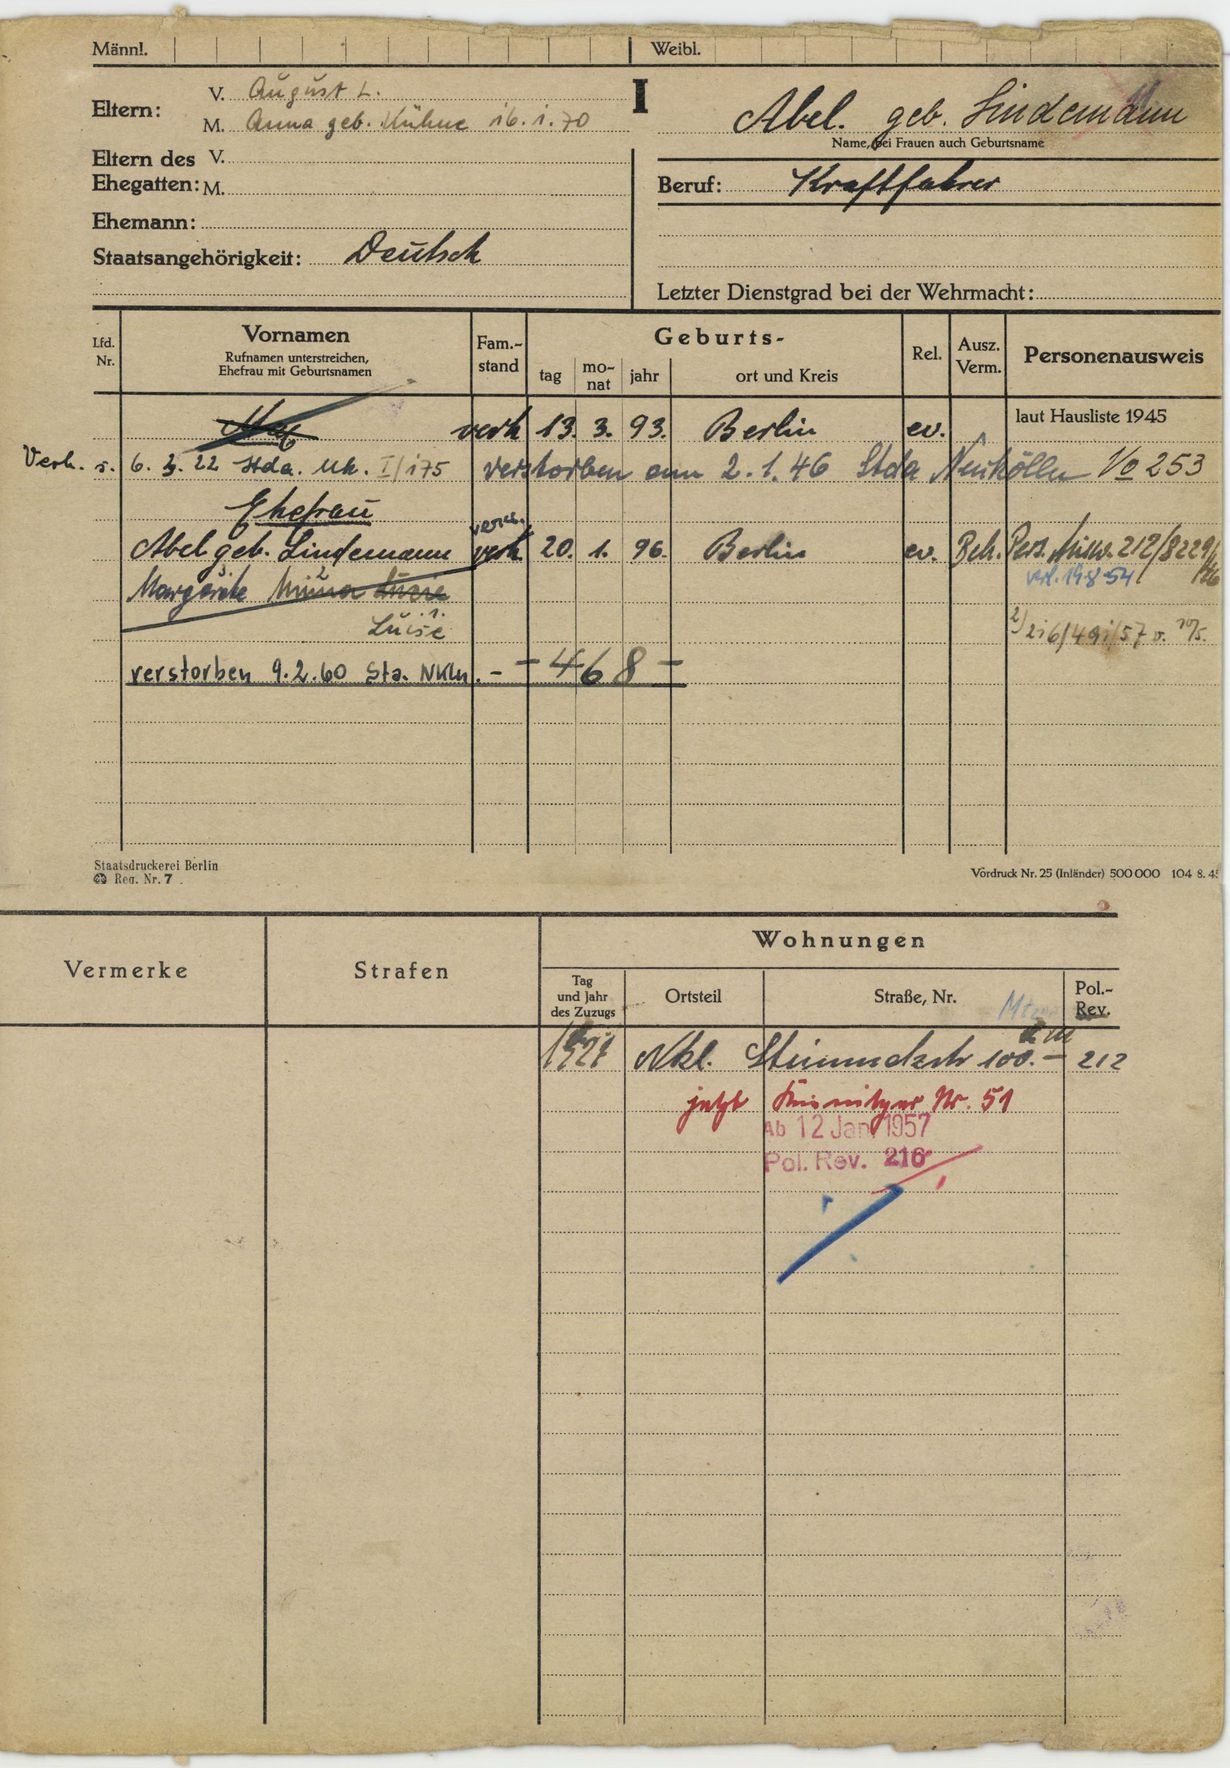
Abel. geb. Lindemann